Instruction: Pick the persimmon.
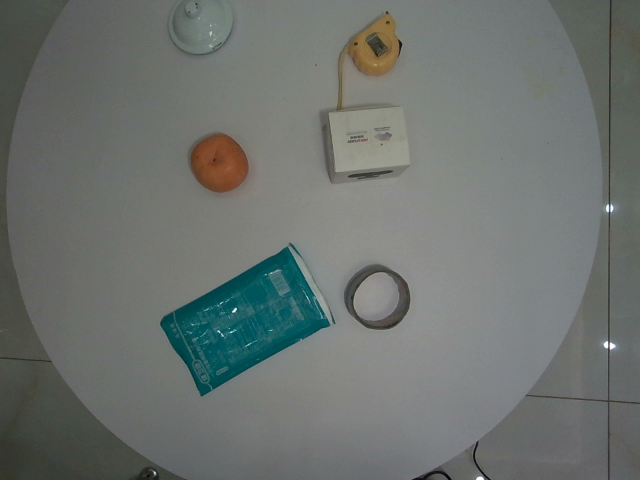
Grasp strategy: vertical